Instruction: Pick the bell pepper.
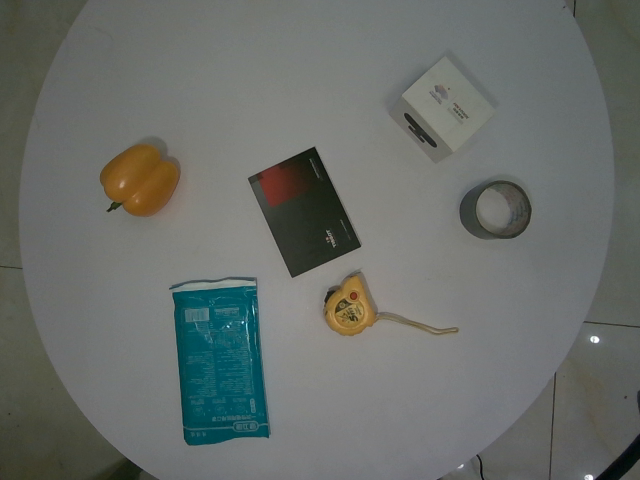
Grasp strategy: vertical